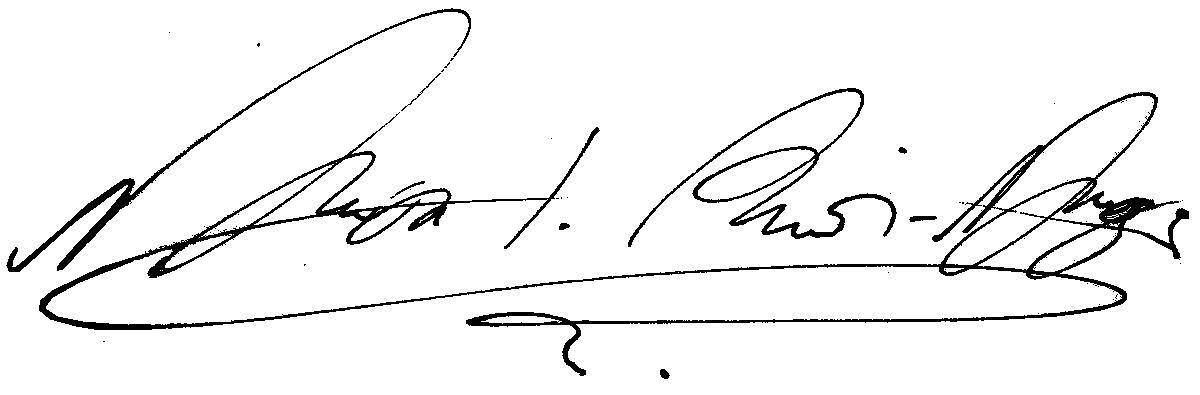
Signature of: nicholas i of montenegro